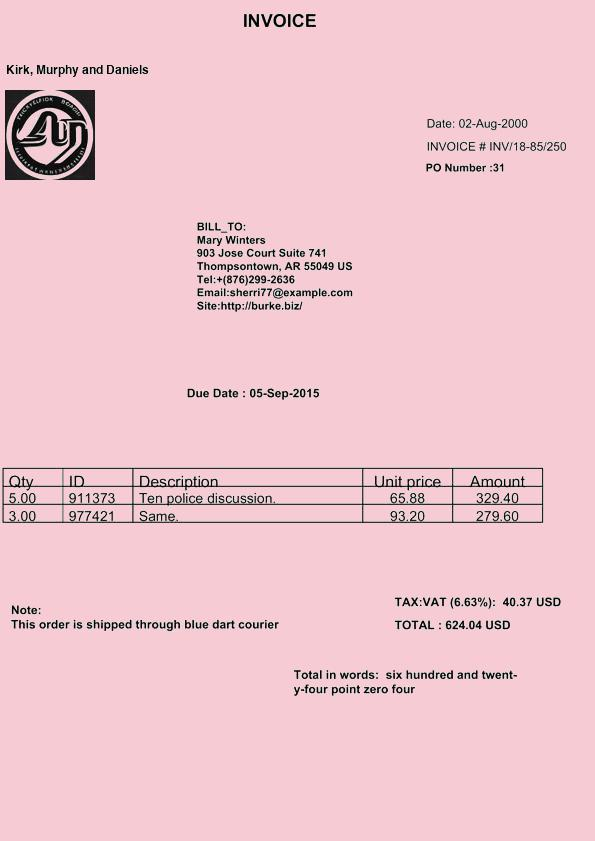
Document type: Invoice